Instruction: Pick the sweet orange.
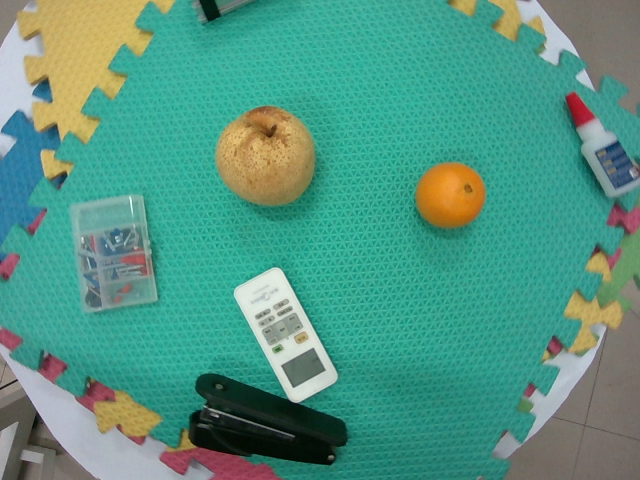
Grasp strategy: vertical